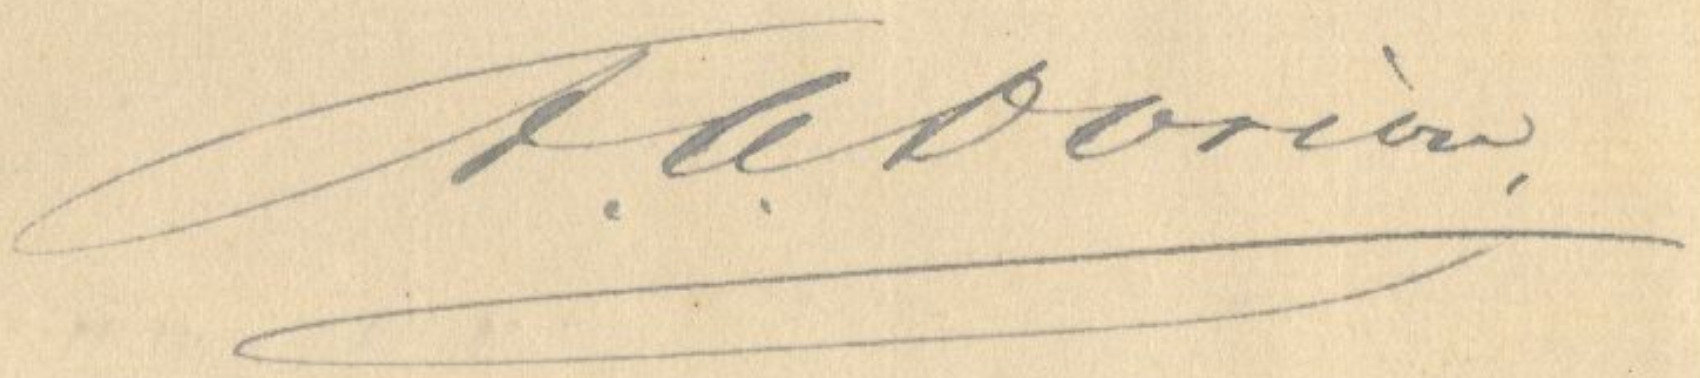
Signature of: antoine aimé dorion